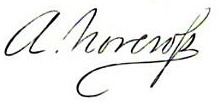
Signature of: amasa norcross